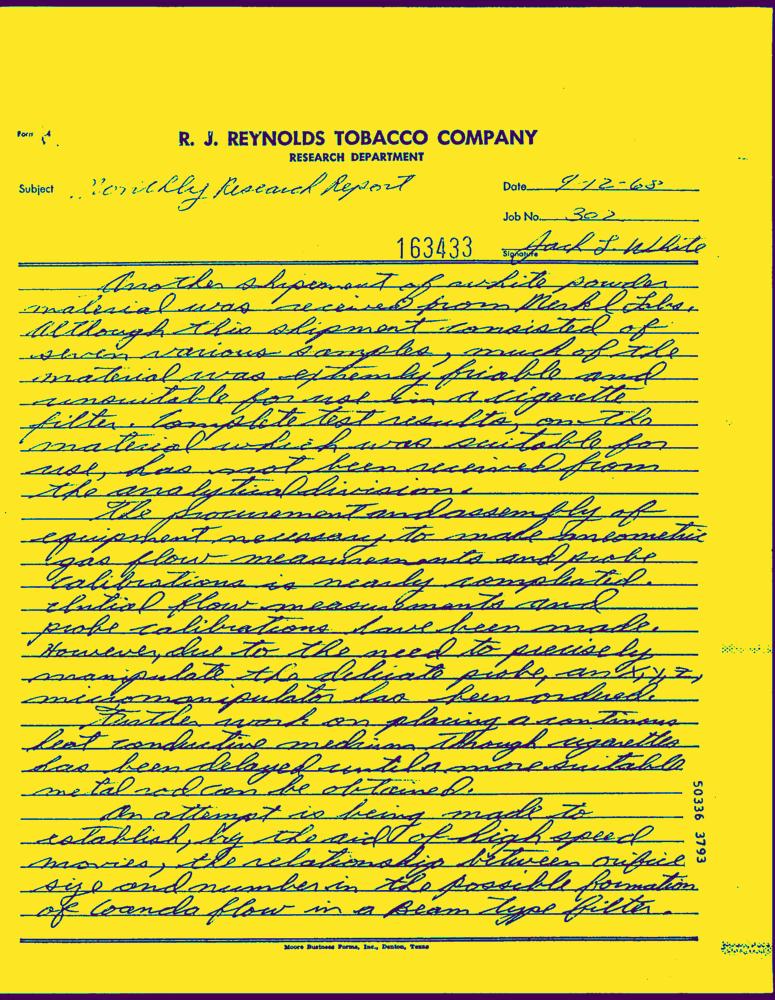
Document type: Hand-Written